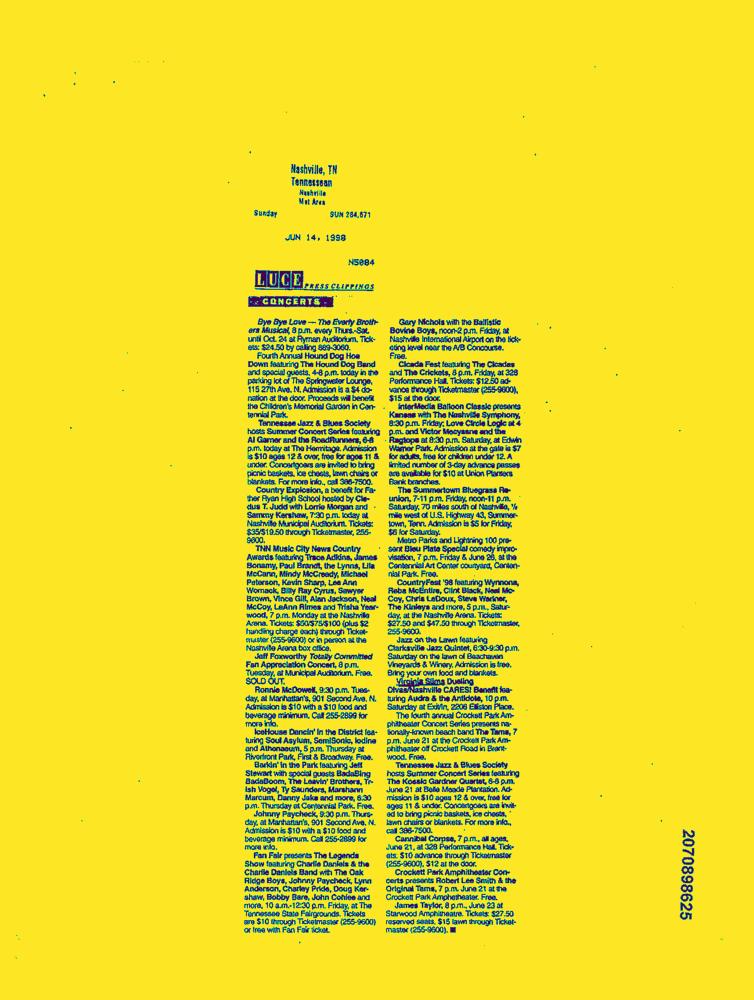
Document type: News-Article